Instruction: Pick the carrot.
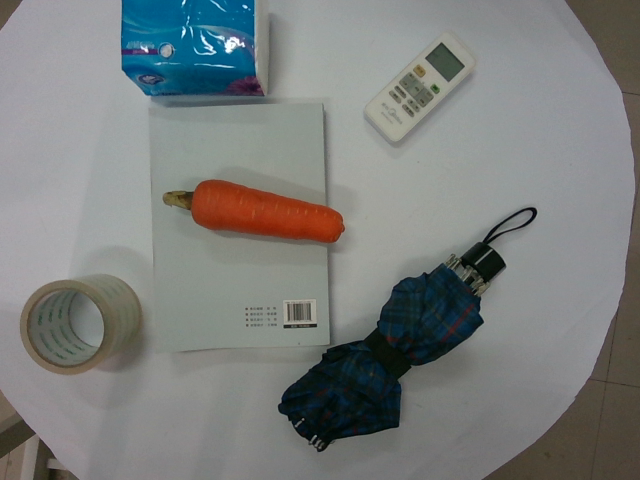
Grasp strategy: vertical